Question: What do the imaging results show?
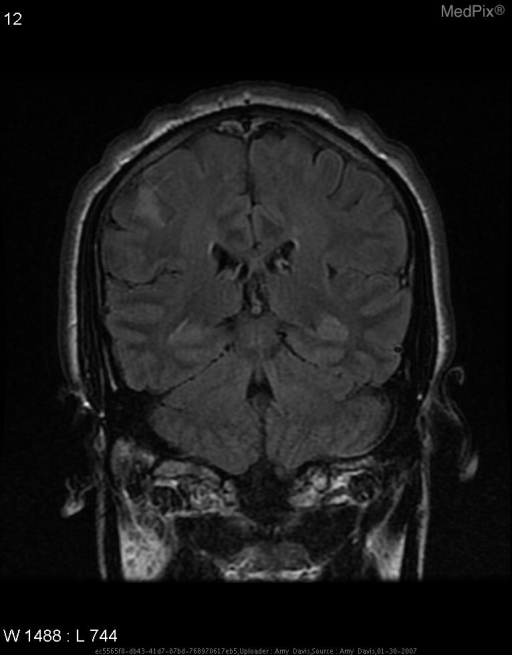
Answer: The imaging shows Multiplanar, multi-sequence MRI of brain without IV contrast.  Time-of-flight and contrast enhanced MRA of neck and intracranial vasculature with 3D reconstructions.
    - several small areas of restricted diffusion, two in the right temporal lobe and two in right posterior frontal lobe.  Areas have a small amount of associated T2 hyperintensity, most consistent with acute to subacute infarctions. Right frontal lobe lesions are gyroform.

DWI shows area of hyperintensity in right cerebral hemisphere

No evidence of hemodynamically significant stenosis in the common carotids. Increased signal intensity in R cerebral hemisphere corresponding to areas of increased intensity on axial images..